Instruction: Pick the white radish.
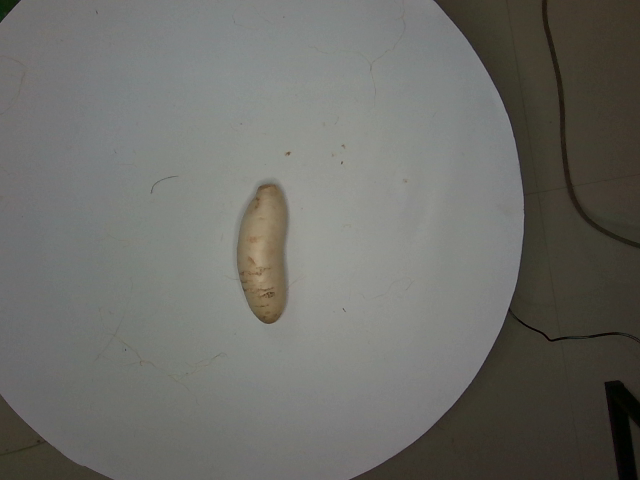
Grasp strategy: vertical